Question: How is the history relevant to the case?
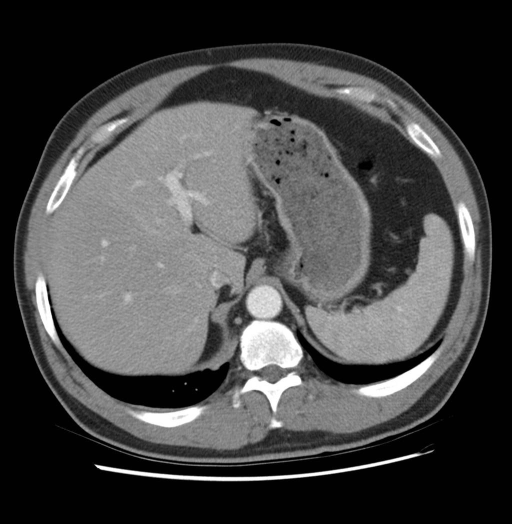
Answer: The patient's history of 54 year old male with a right lower lobe mass seen on virtual colonoscopy. is key in understanding the case.